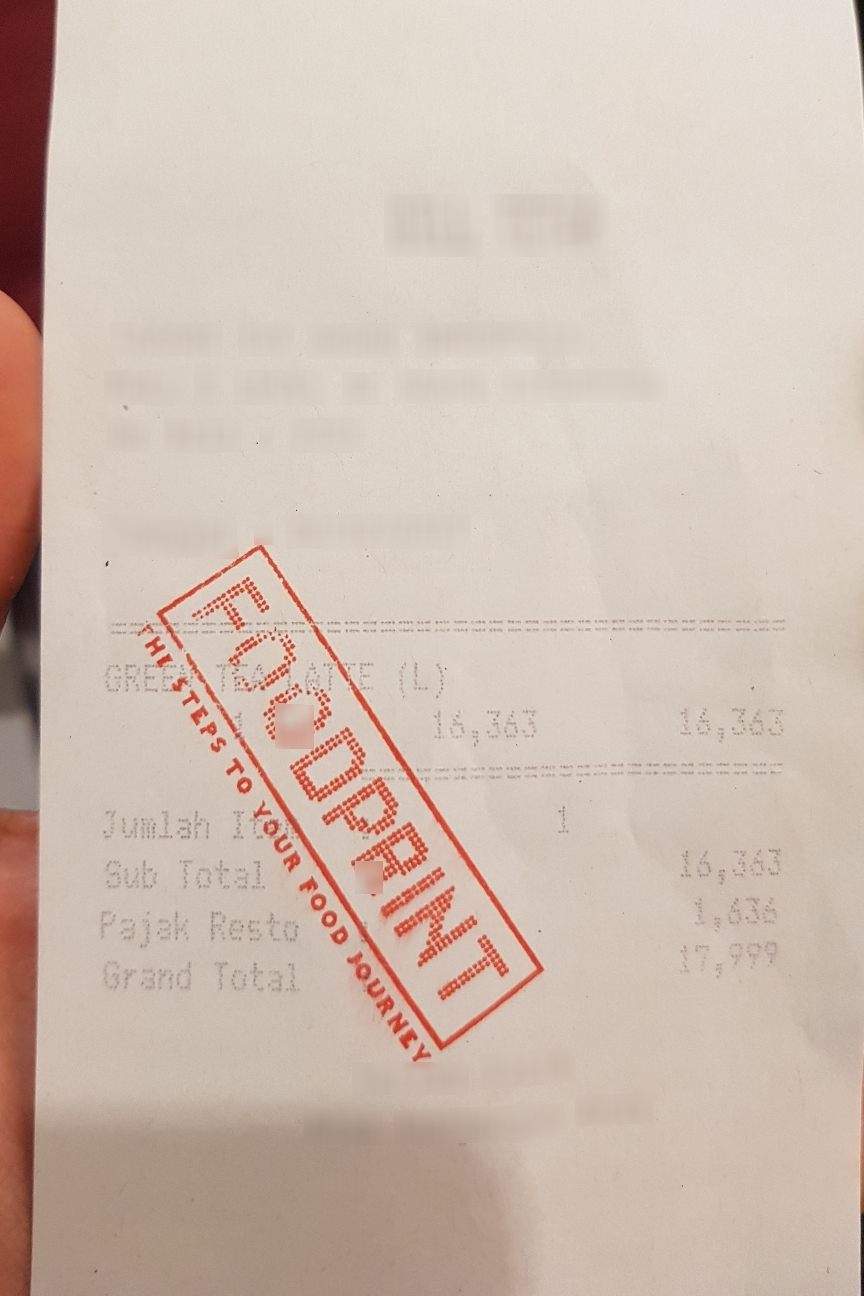
Receipt information:
subtotal: 16,363
tax: 1,636
total: 17,999
line_items: item_name: GREEN TEA LATTE (L)
item_value: 16,363
item_quantity: 1